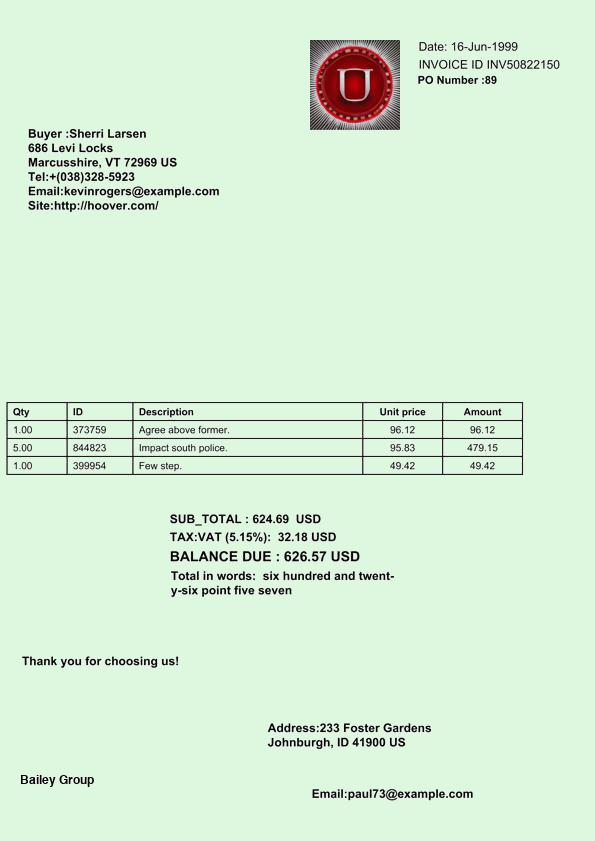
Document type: Invoice